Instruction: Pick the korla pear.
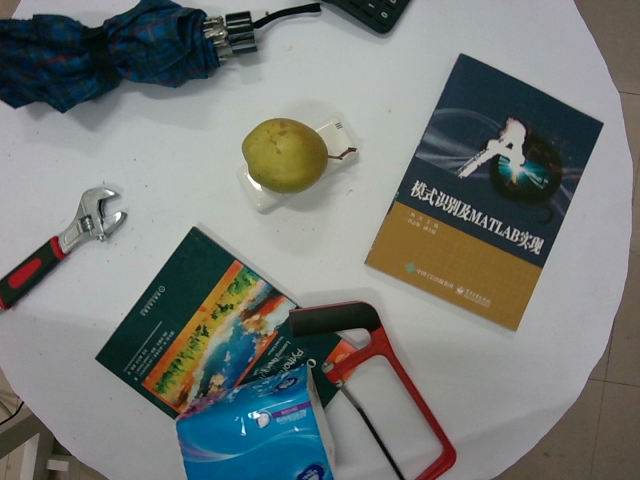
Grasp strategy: vertical